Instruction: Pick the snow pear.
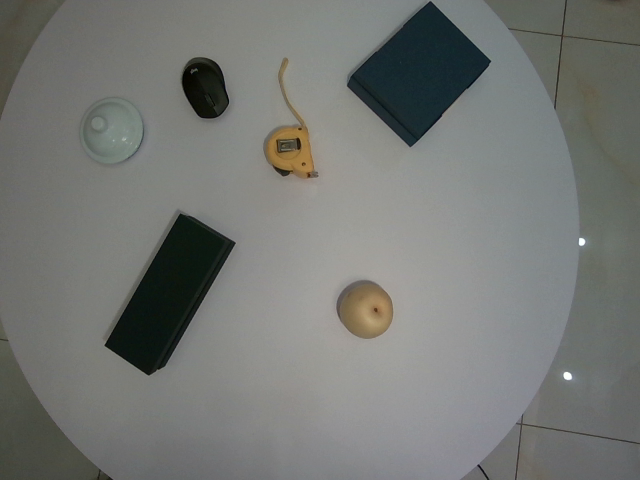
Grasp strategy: vertical